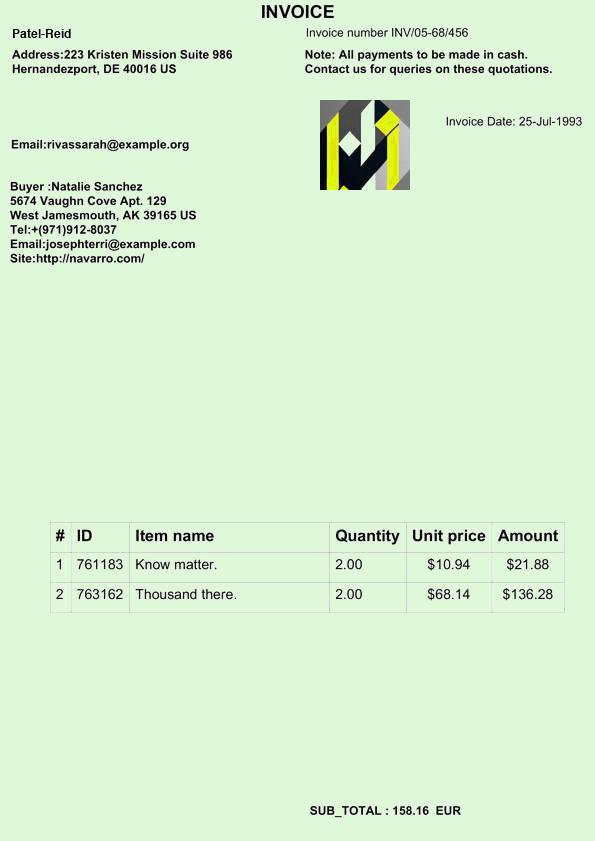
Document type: Invoice